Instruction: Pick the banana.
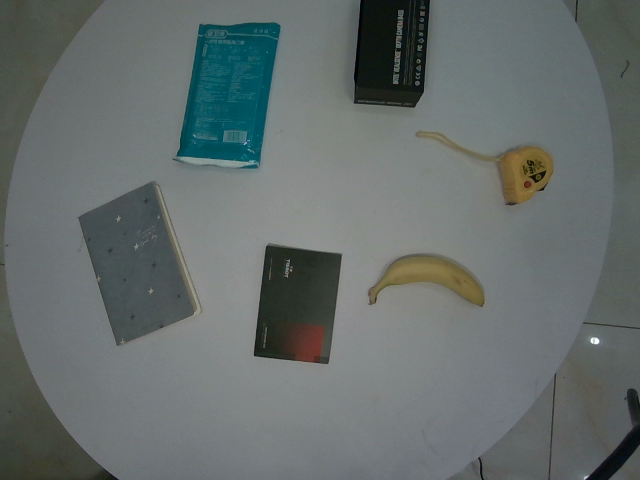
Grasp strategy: vertical